Patient: Male, age 25
A 25-year-old male originally presented with mid-back pain of 2 months duration. After a T8 thoracic CT-guided biopsy, he was diagnosed/treated for TB spondylitis with bed rest and appropriate antibiotic therapy. However, 1 month following his initial presentation, he developed worsening of his mid-back pain (VAS score 8), chest pain, shortness of breath, and a progressive lower extremity paraparesis (3/5 proximal and 4/5 distal).
The chest X-ray showed a pleural effusion, while the thoracic spine X-ray demonstrated T8 vertebral collapse. Further, the thoracic spine MRI showed a posterior epidural collection extending from T7 to T9 resulting in cord compression. Of interest, lumbar X-rays and lumbar MR scan both demonstrated an additional although smaller, asymptomatic L3 vertebral body lesion [Figures 1 and 2].
The patient's progressive myelopathy prompted a T8, T9 laminectomy that included a culture/biopsy of the lesion, epidural debridement, and T6-T10 pedicle screw fixation [Figure 3]. Notably, at the T8 level, there was a nonpurulent, soft, grayish-white material found in the center of the T8 vertebral body that appeared more consistent with tumor than tubercular infection.
The pathology showed only inflammatory granulation tissue, and the staining for all organisms, including Mycobacterium tuberculosis (MTB), was negative [Figure 4].
Postoperatively, the patient's back pain (VAS score 2) improved, and he showed significant neurological recovery (e.g., 4/5 function proximally, 5/5 distally). However, within 3 days, he developed an increased left-sided pleural effusion (1700 cc). Tissue culture and MTB DNA reverse transcriptase-polymerase chain reaction of the fluid were negative. Four weeks postoperatively, when he returned with dyspnea and cough, the PET-CT scan revealed a metabolically active osteolytic lesion predominantly involving the T8 vertebral body, with extension into the T7, T9, and T11 vertebral bodies, involving the left 7th rib, as well as multiple other sites [Figure 5a].
Biopsy of the left 7th rib and immunohistochemistry studies confirmed that the lesion was an EMS [Figure 5b]. At that point, the patient was referred for chemotherapy (e.g., cytarabine + daunorubicin). Now 1 year following the completion of chemotherapy, he remains asymptomatic, and the EMS has not yet recurred.
Keywords: myeloid sarcoma, spine, tuberculosis
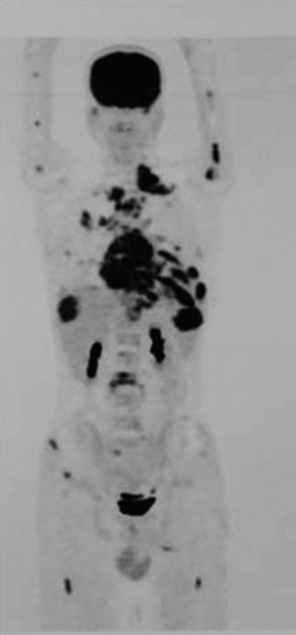
Image caption: (a) PET-CT scan showed metabolically active osteolytic lesion predominantly in D8 vertebra and in multiple regions such as D7, D9, D11 vertebral bodies, left 7th rib, sternum, and right iliac bone along with bilateral pleural effusions, mediastinal, and left supraclavicular lymphadenopathy and soft-tissue lesions in the left orbit and left temporal region of brain.